Question: What is the main concern?
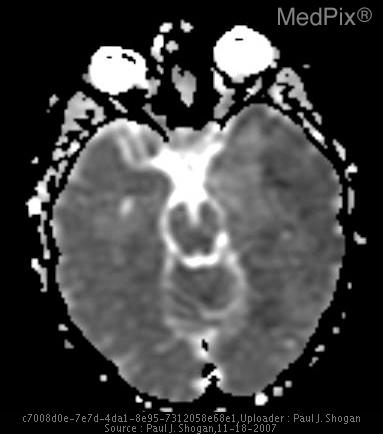
Answer: The findings suggest Non-contrast CT: Hypoattenuation in the left temporal and inferior frontal lobes.  Mild mass effect is also seen with effacement of the Sylvian cistern, and Ambient cistern.

Contrast enhanced CT:  Patchy peripheral enhancement in the bilateral temporal lobes, and insula.  There are also foci of circumscribed low density within the left insula, and evidence of subtle mass effect.

MRI:

DWI: T2 signal hyperintensity with restricted diffusion, in the left temporal lobe, and bilateral insula.

T2WI: Increased signal intensity and swelling of the gray matter of the left temporal lobe with mild mass effect, evidenced by effacement of the Ambient cistern at the left medial temporal lobe and midbrain.  Additionally, there is mild increased signal intensity of the right medial temporal lobe.  Also, there is increased signal intensity in the left greater than right insular gray matter.

Coronal T2-weighted FLAIR MR shows bilateral asymmetric involvement of the medial temporal lobes and insula.

T1WI:  Low signal intensity in the left greater than right insula secondary to surrounding edema, with no evidence of hyperintensity to suggest the presence of subacute blood products.

Post-gadolinium T1WI demonstrates patchy peripheral enhancement in the left temporal lobe, and left greater than right insula.. Corresponding axial ADC values are reduced from normal brain parenchyma.. The patient might have a history of 21 yo male presenting with fever, new onset of aphasia, and one episode of loss of consciousness..